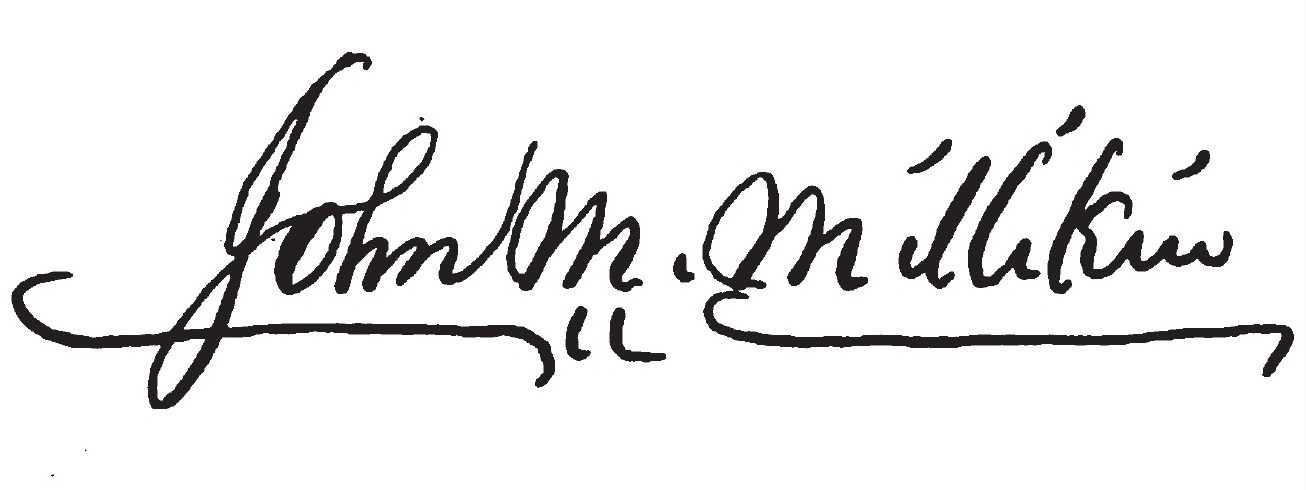
Signature of: john m millikin